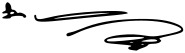
Signature of: viktor yushchenko